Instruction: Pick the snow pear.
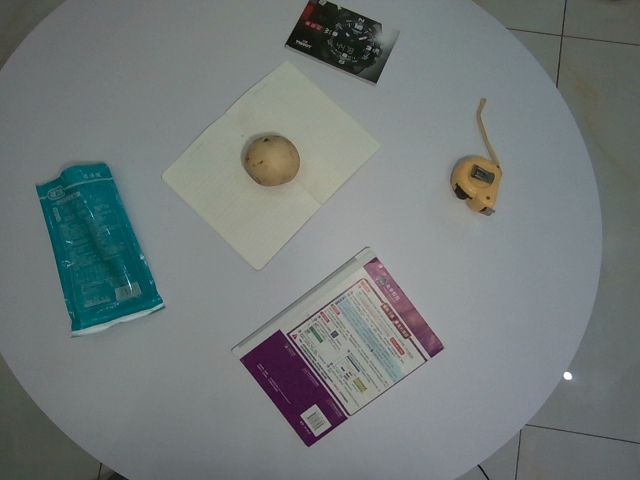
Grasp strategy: vertical